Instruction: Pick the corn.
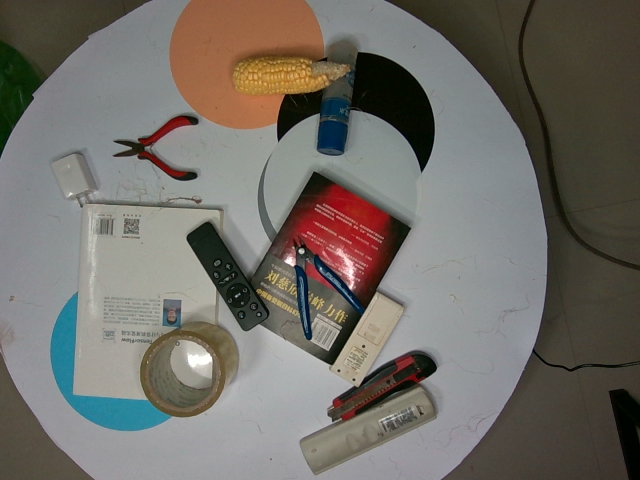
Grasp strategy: vertical